Question: What could the diagnosis suggest?
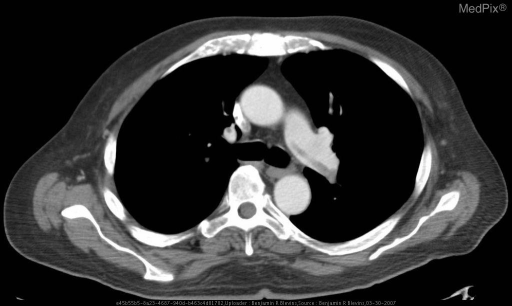
Answer: The possible diagnosis includes Pulmonary embolism
Venous thromboembolism
Primary thrombus
Septic emboli
Tumor emboli.